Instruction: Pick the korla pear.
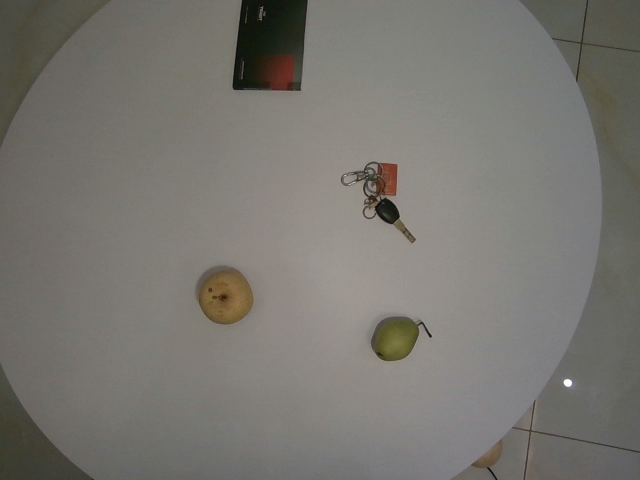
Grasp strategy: vertical